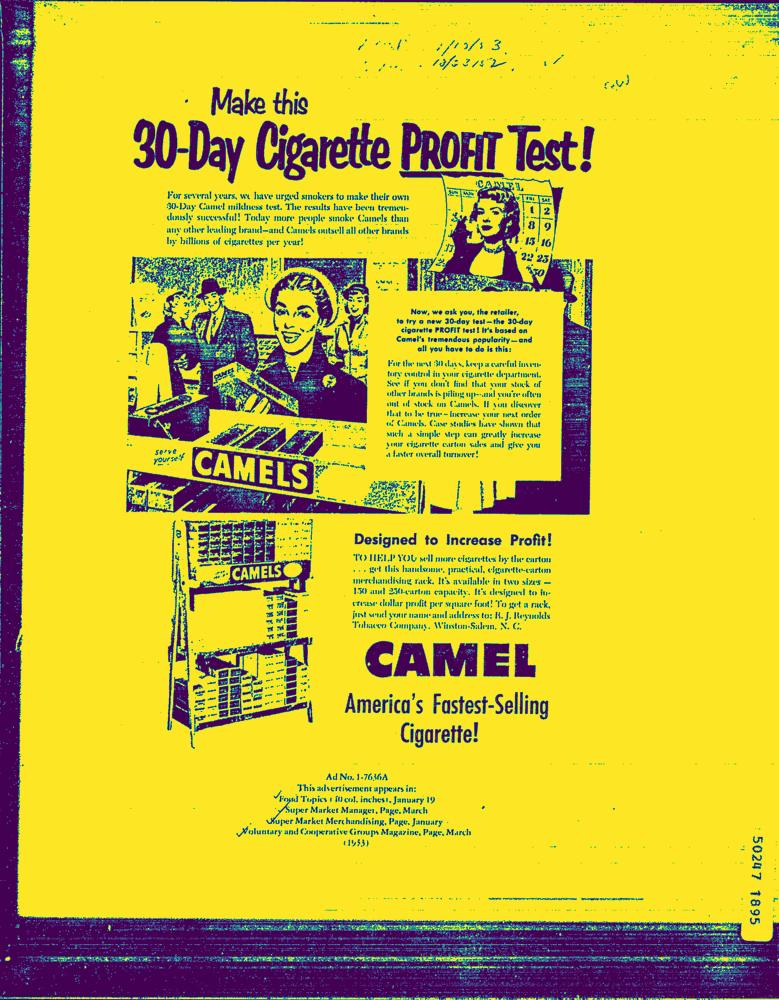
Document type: AD